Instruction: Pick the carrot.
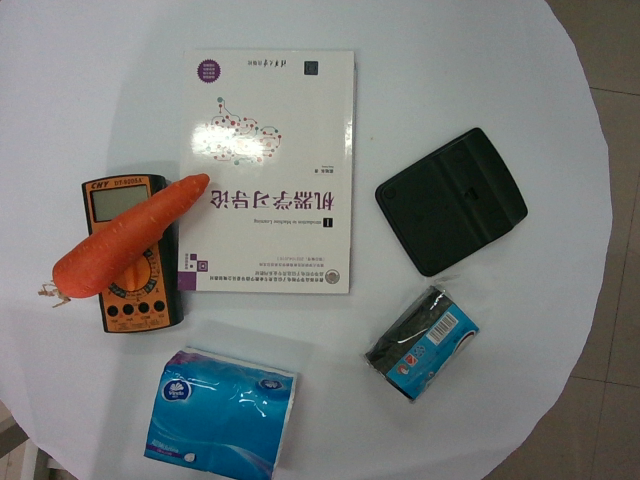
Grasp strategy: vertical